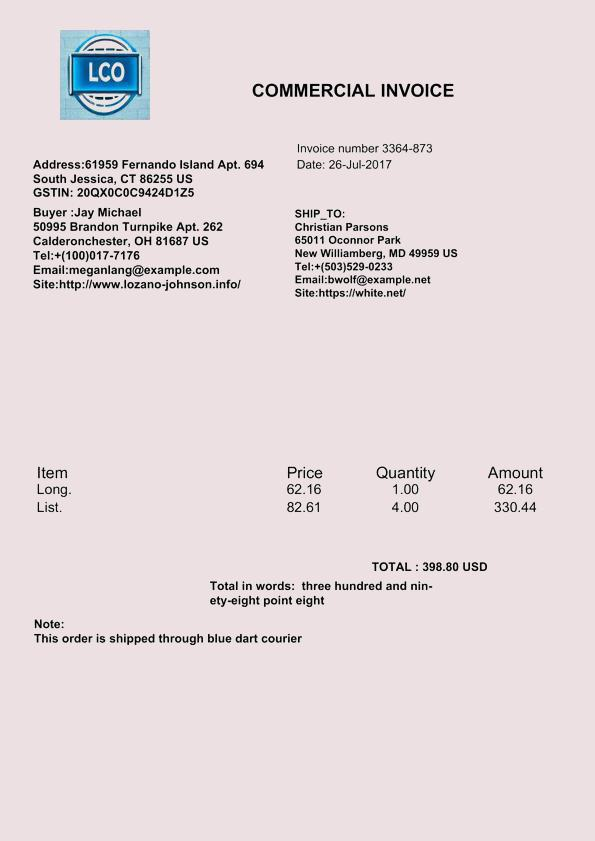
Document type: Invoice